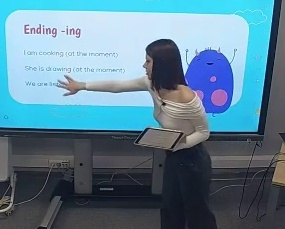
Транскрипция: Вот эти скопки с NMO. Ну, понимаем, не сяно.
Категория: Педагогические действия
Подкатегория: Делает пояснение/объяснение; Перенаправляет внимание класса
Описание действия: Учитель поясняет материал указывая на текст в скобочках на доске
Контекст и комментарии: Контекст ДО: ученики смотрят на доску. Контекст ПОСЛЕ: ученики более внимательно фокусируются на материале. Педагогический смысл: с помощью данного действия ученики более вовлечены в объяснения преподавателя и лучше могут понять материал